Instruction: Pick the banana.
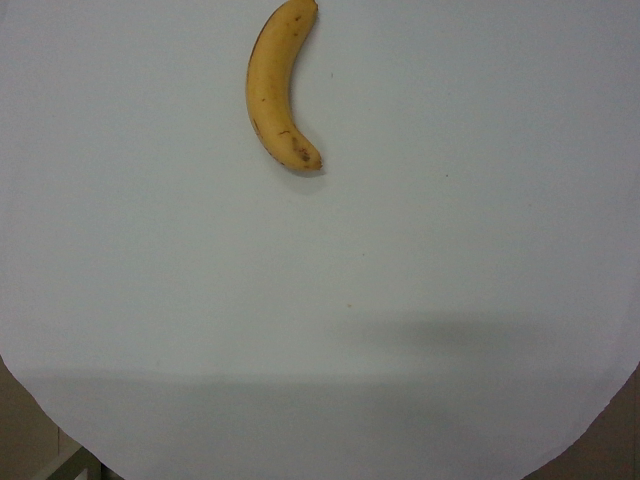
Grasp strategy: vertical